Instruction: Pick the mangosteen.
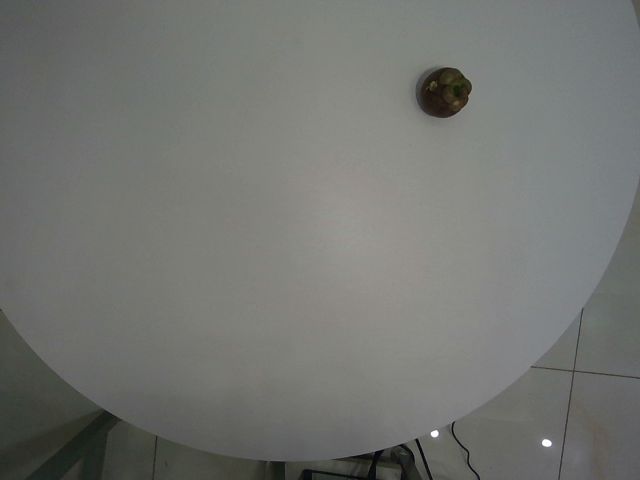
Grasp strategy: vertical